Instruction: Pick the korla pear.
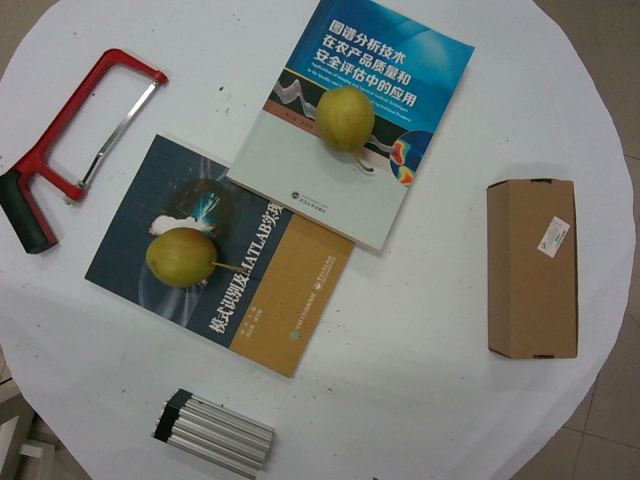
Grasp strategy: vertical